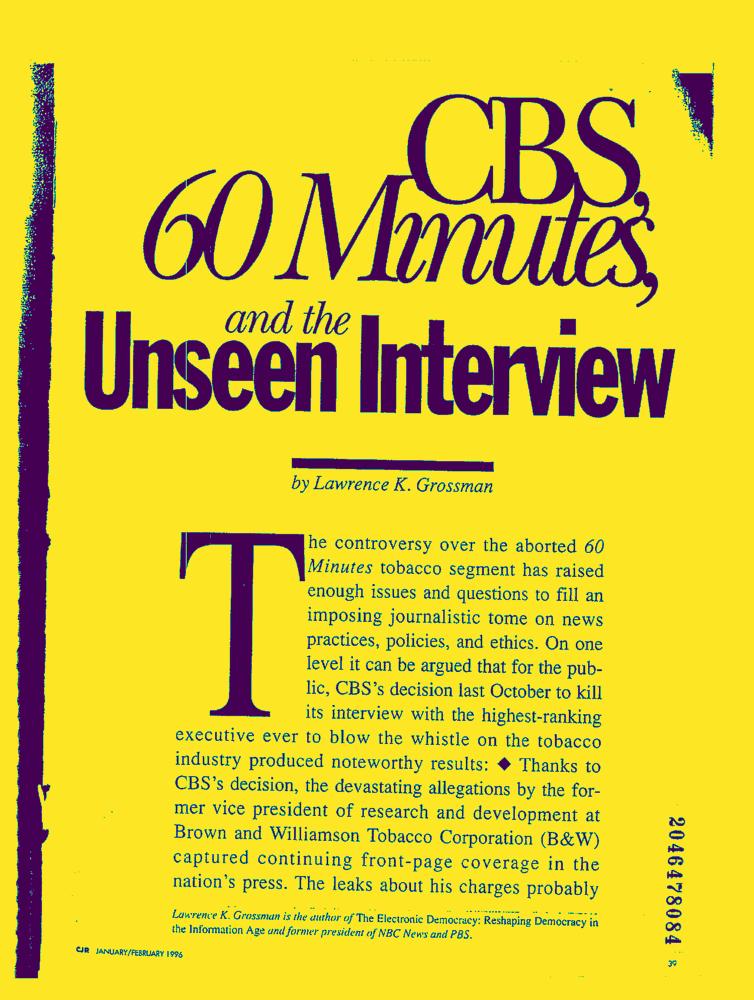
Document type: News-Article